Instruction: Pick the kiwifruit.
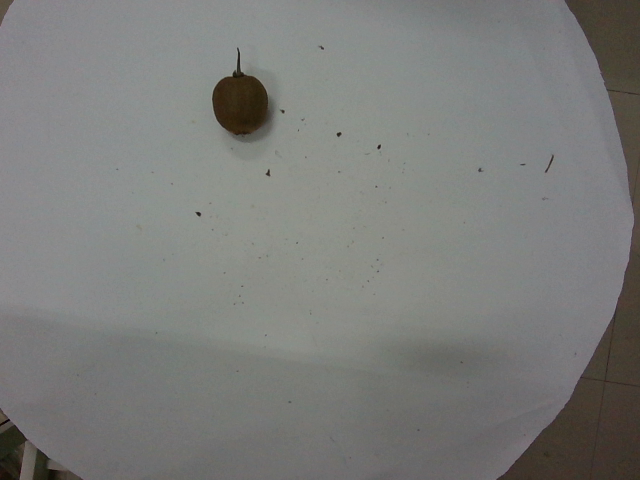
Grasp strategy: vertical